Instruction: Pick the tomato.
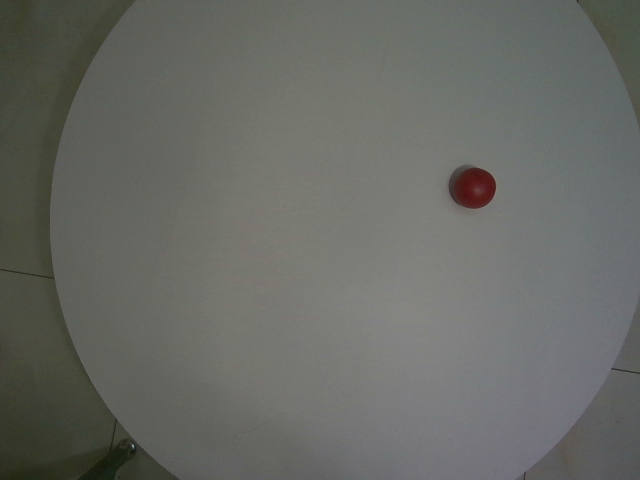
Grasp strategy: vertical